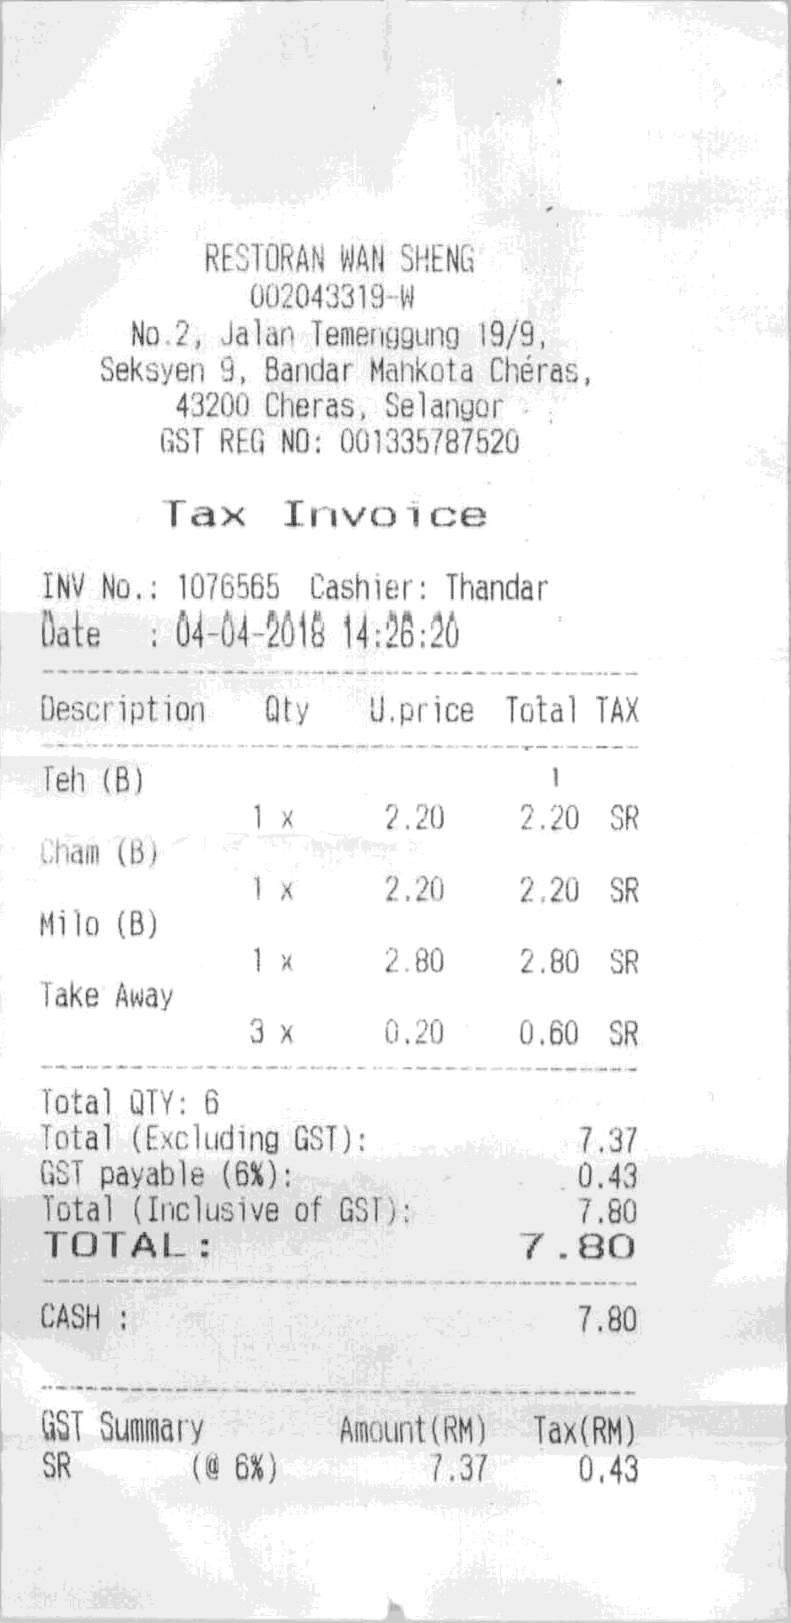
RESTORAN WAN SHENG
002043319-W
NO.2, JALAN TEMENGGUNG 19/9,
SEKSYEN 9, BANDAR MAHKOTA CHERAS,
43200 CHERAS, SELANGOR
GST REG NO: 001335787520
TAX INVOICE
INV NO.: 1076565
CASHIER : THANDAR
DATE
: 04-04-2018 14:26:20
DESCRIPTION
QTY
U.PRICE
TOTAL
TAX
TEH (B)
1
1 X
2.20
2.20
SR
CHAM (B)
1 X
2.20
2.20
SR
MILO (B)
1 X
2.80
2.80
SR
TAKE AWAY
3 X
0.20
0.60
SR
TOTAL QTY: 6
TOTAL (EXCLUDING GST):
7.37
GST PAYABLE (6%):
0.43
TOTAL (INCLUSIVE OF GST):
7.80
TOTAL :
7.80
CASH :
7.80
GST SUMMARY
AMOUNT(RM)
TAX(RM)
SR
(@ 6%)
7.37
0.43